Question: Talk about the condition:
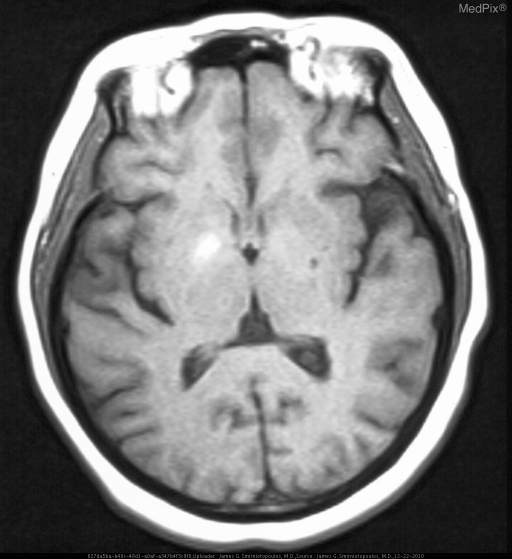
Answer: The disease is discussed as: Hyperglycemic hemichorea/hemiballismus is a recognized entity, seen most often in older patients, women more often than men, Type 2 diabetes mellitus (DM), presenting with a blood glucose > 400 mg/dl - and usually without ketosis.  It has been reported more often in Asian women.

This may be the patient's first presentation with DM.  The "classic" MR findings include unilateral or bilateral signal changes in the basal ganglia (putamen >> caudate) on MR and CT.

Most characteristic is T1 hyperintensity in the putamen; and, corresponding T2 hypointensity.  CT scans may show hyperattenuation in the putamen.

In most patients, both the clinical and the imaging findings are reversible with control of blood sugar.

REFS for hyperintense basal ganglia - http://www.ncbi.nlm.nih.gov/sites/entrez?db=pubmed&cmd=link&linkname=pubmed_pubmed&uid=7677016
PMID: 7677016

Possible explanations for the imaging features (hyperattenuation on CT, Dark Bright T1, Dark T2) include blood-brain-barrier breakdown (BBB), deposition of calcium and mineralization, microhemorrhages, myelin destruction, and manganese associated with reactive astrogliosis.  Some of these would be acute (contrast and hemorrhage), and others more likely to be subacute or chronic (mineralization and astrogliosis).

References below courtesy of
Michael H Lev, MD, FAHA
Director, Emergency Neuroradiology and Neurovascular Lab
Massachusetts General Hospital
Associate Professor of Radiology
Harvard Medical School
---------------------------------------------------------------
Wintermark M, Fischbein NJ, Mukherjee P, Yuh EL, Dillon WP. Unilateral putaminal CT, MR, and diffusion abnormalities secondary to nonketotic hyperglycemia in the setting of acute neurologic symptoms mimicking stroke.
AJNR Am J Neuroradiol. 2004 Jun-Jul;25(6):975-6.
PMID: 15205134

Abstract
A 75-year-old Asian man presented with two episodes of chorea associated with nonketotic hyperglycemia. His chorea rapidly resolved after restitution of a normal serum glucose level, although an MR image obtained at the time of acute symptoms demonstrated high signal intensity on T1-weighted images, low signal intensity on T2-weighted images, and restricted diffusion, all involving the left putamen. A CT scan obtained 1 month later demonstrated faint hyperattenuation of the involved putamen. The reported pathophysiologic considerations for these imaging features are reviewed, and an original explanation is proposed.

Comments
AJNR Am J Neuroradiol. 2005 Jan;26(1):194; author reply 194-5.  PMID: 15661727

----------------------------------------------------------------------
Lai PH, Tien RD, Chang MH, Teng MM, Yang CF, Pan HB, Chen C, Lirng JF, Kong KW. Chorea-ballismus with nonketotic hyperglycemia in primary diabetes mellitus.
AJNR Am J Neuroradiol. 1996 Jun-Jul;17(6):1057-64.

Abstract
PURPOSE: To describe the neuroimaging (Ct, MR, and single-photon emission CT [SPECT]) findings in a series of patients with chorea-ballismus associated with nonketotic hyperglycemia in primary diabetes mellitus and to correlate the imaging findings with the clinical presentation.

METHODS: The neuroimaging and clinical data from 10 patients with chorea-ballismus associated with nonketotic hyperglycemia in primary diabetes mellitus were evaluated. Family and drug histories, as well as other causes of chorea, were excluded. All 10 patients had CT, 5 also had MR imaging, and 3 had SPECT examinations. Three had follow-up CT and MR imaging studies, and MR findings were correlated with CT findings in 5 cases. Two experienced neuroradiologists, aware of the diagnosis but blinded to the clinical status of the patients, evaluated all images and reached a consensus as to the final
interpretation.

RESULTS: CT studies in 9 of 10 patients showed a hyperdense putamen and/or caudate nucleus; in 1, the CT findings were normal. T1-weighted MR images in all 5 patients who had MR imaging (including the patient with a normal CT study) showed hyperintense lesions without significant T2 signal alternation at the basal ganglia. In all 3 of the patients who had SPECT studies of the brain, the scans revealed hypoperfusion at corresponding areas. All 3 follow-up studies depicted resolution of the lesions in the abnormal basal ganglia. Increased hypointensity on T2-weighted and gradient-echo T2*-weighted images was also
observed in the sequential MR images. In all patients, the initial side of involvement correlated well with the neuroimaging findings. The chorea resolved within 2 days after treatment of the hyperglycemia in 9 patients.

CONCLUSION: In patients with chorea-ballismus associated with nonketotic hyperglycemia in primary diabetes mellitus, CT and T1-weighted MR images show unilateral or bilateral lesions of the putamen and/or caudate. SPECT scans show hypoperfusion. These findings may be related to petechial hemorrhage and/or myelin destruction. Early recognition of these imaging characteristics may facilitate diagnosis of primary diabetes mellitus with hyperglycemia and prompt appropriate therapy.

PMID: 8791916